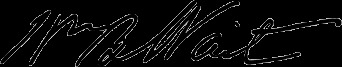
Signature of: william bell wait